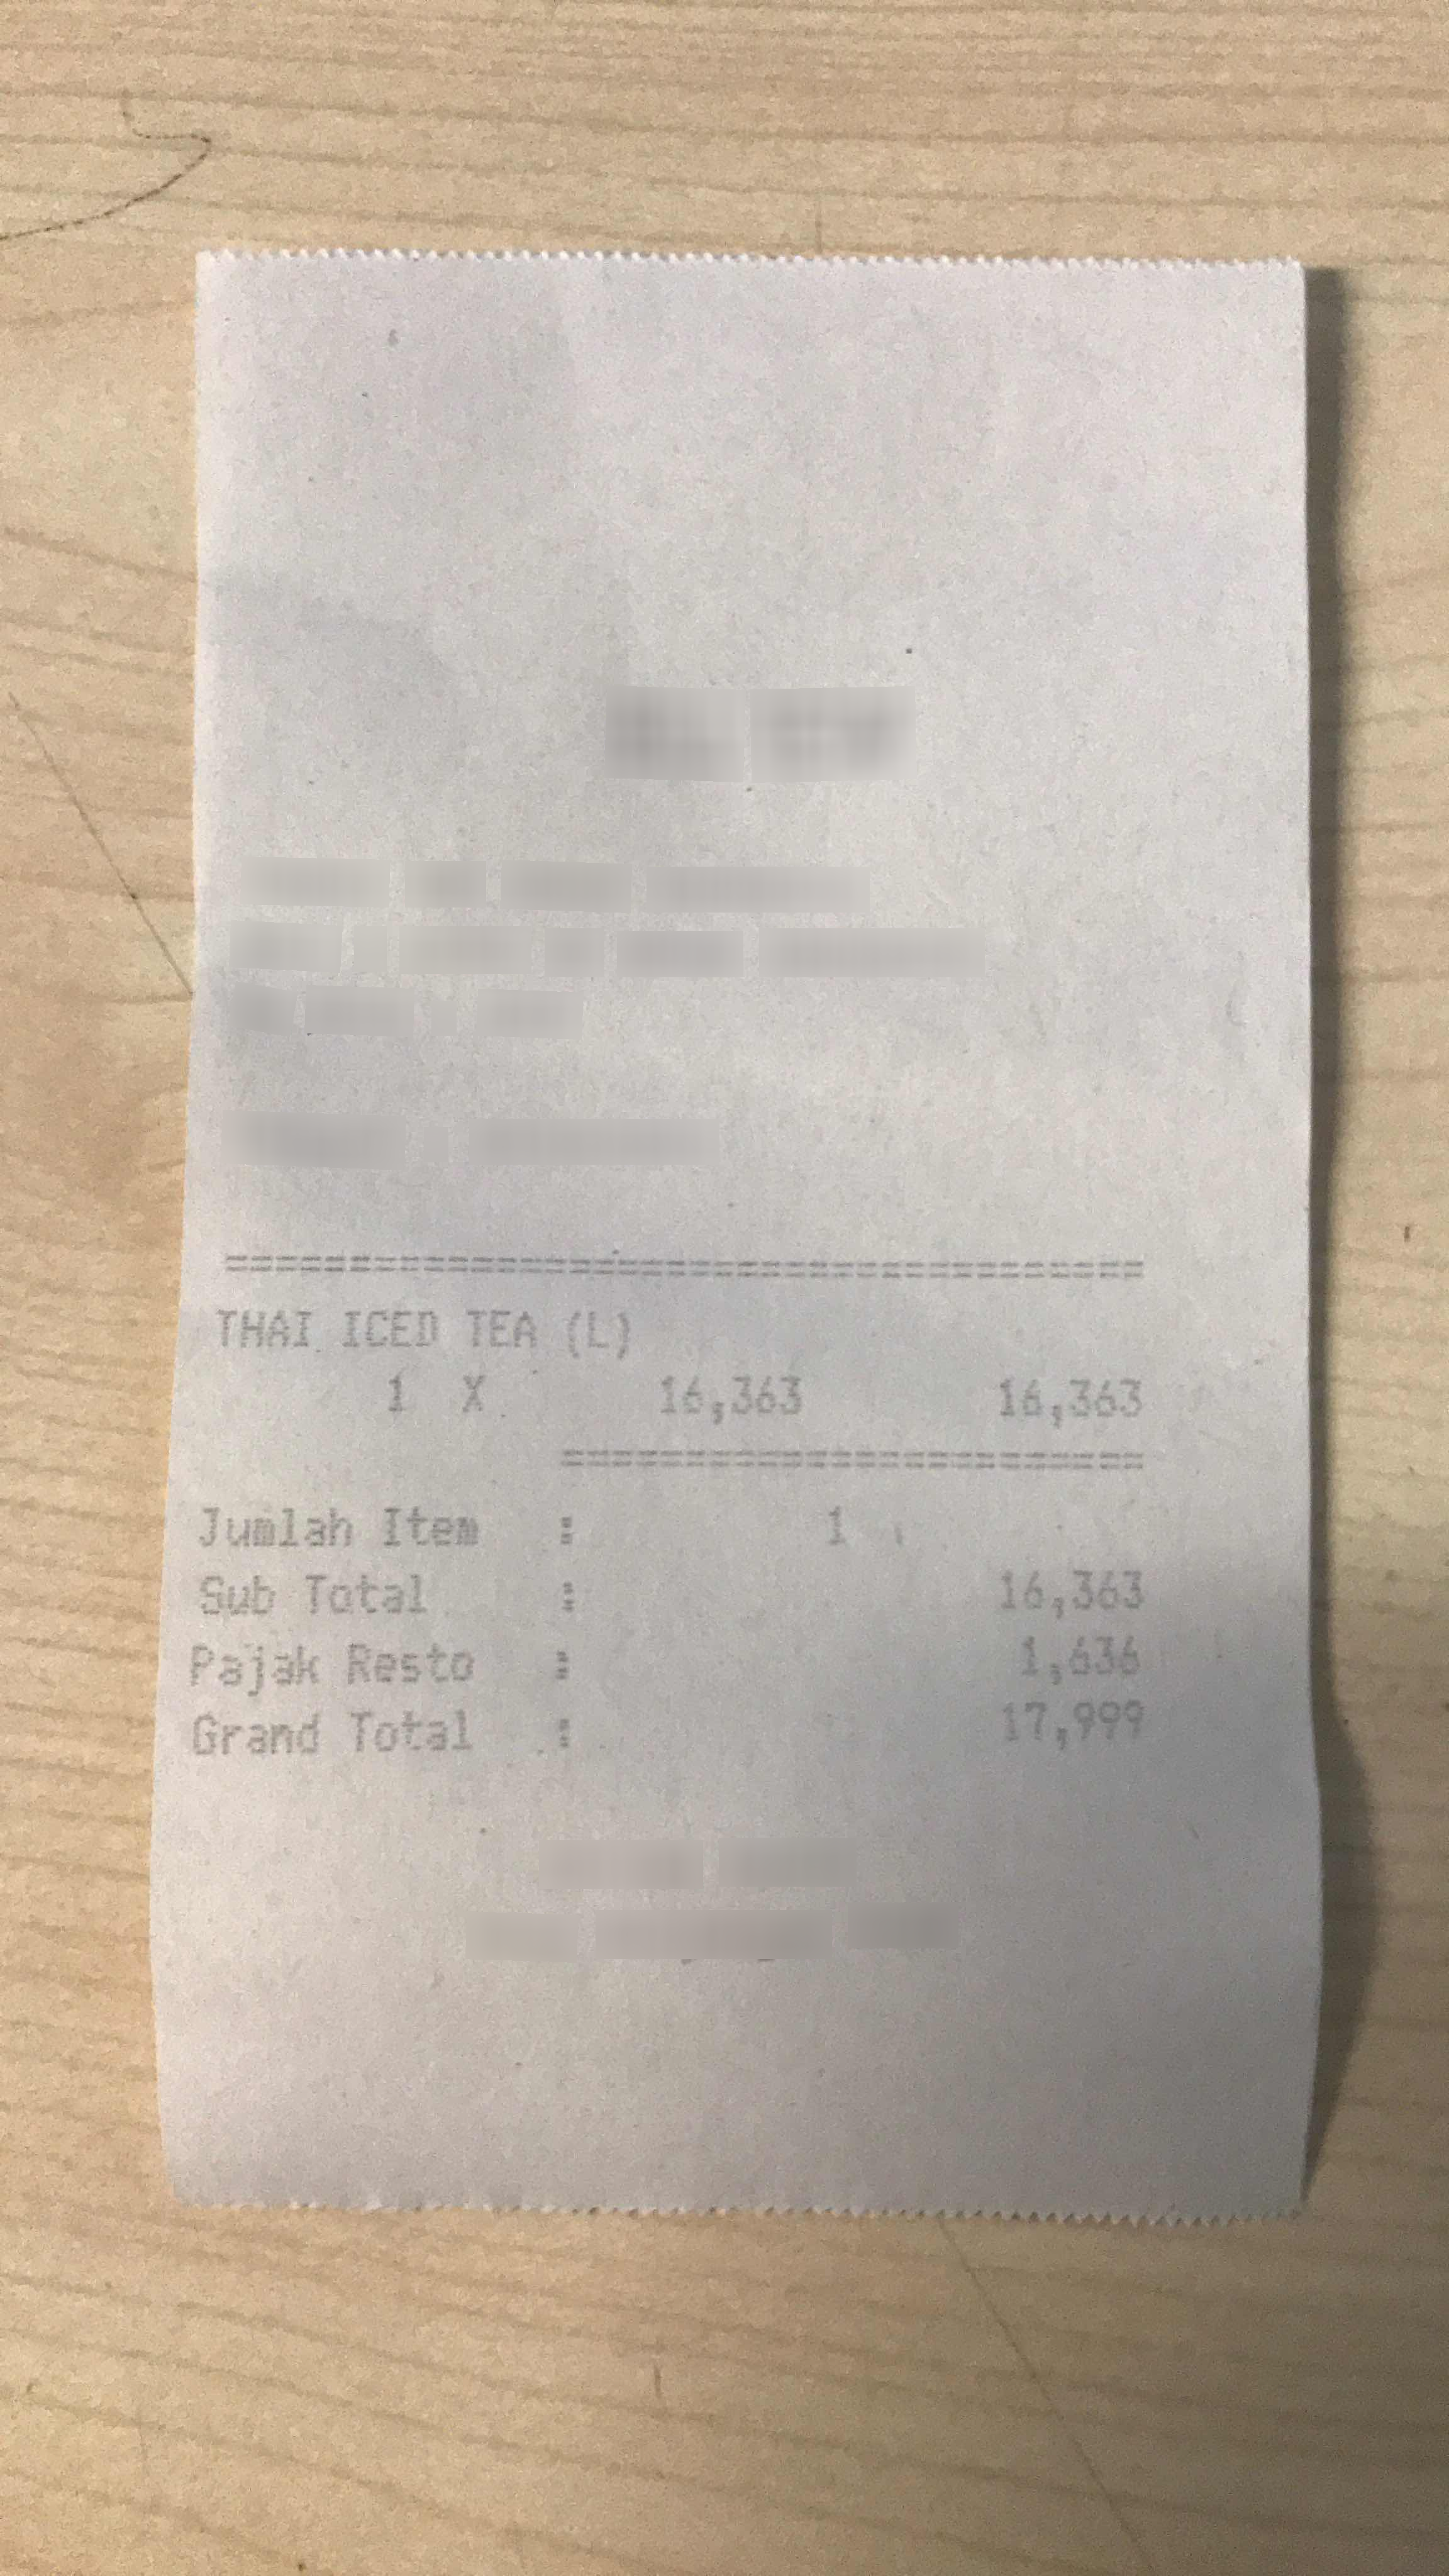
Receipt information:
subtotal: 16,363
total: 17,999
line_items: item_name: THAI ICED TEA
item_value: 16,363
item_quantity: 1